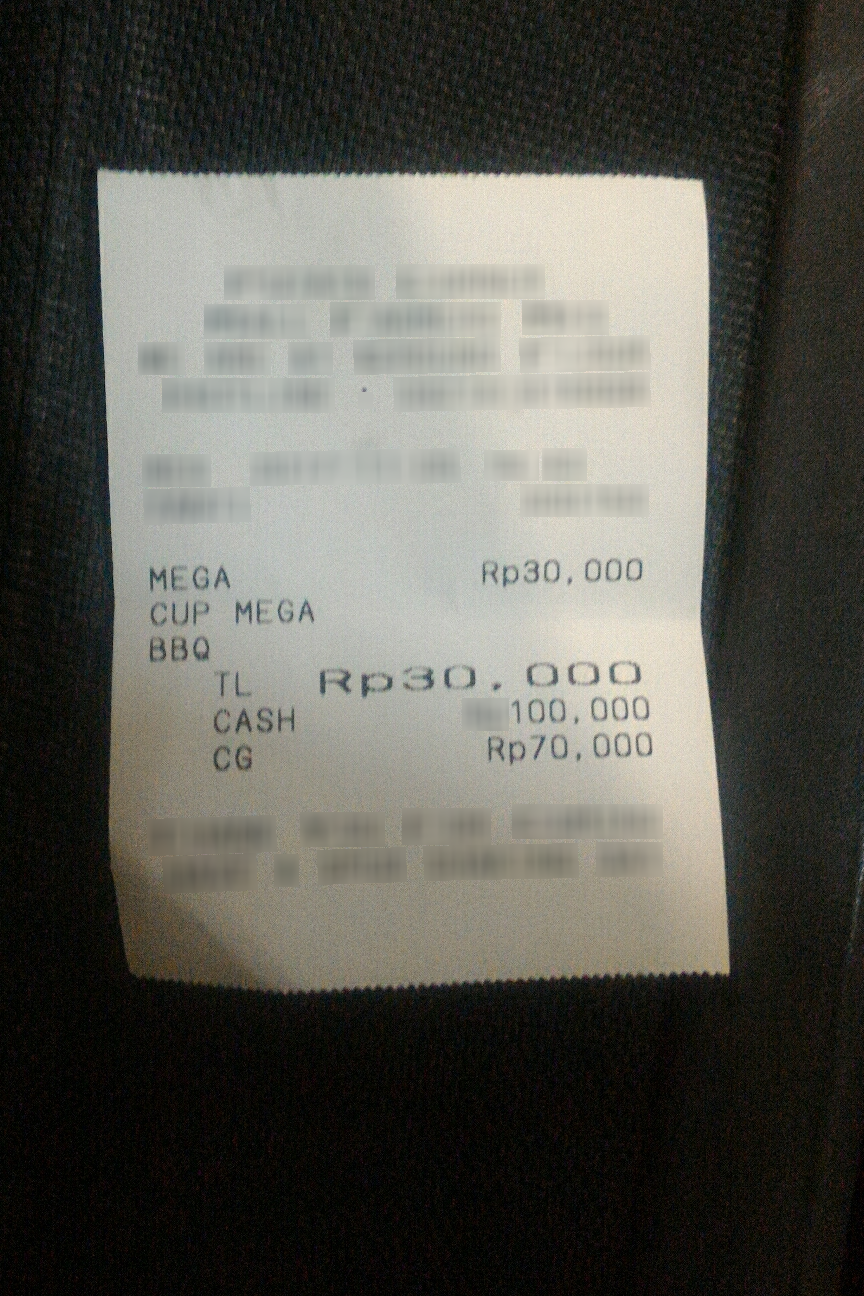
Extraction:
receipt: line_items: name: MEGA
price: Rp 30,000
name: CUP MEGA
name: BBQ
total: Rp 30,000